Question: What is the potential diagnosis?
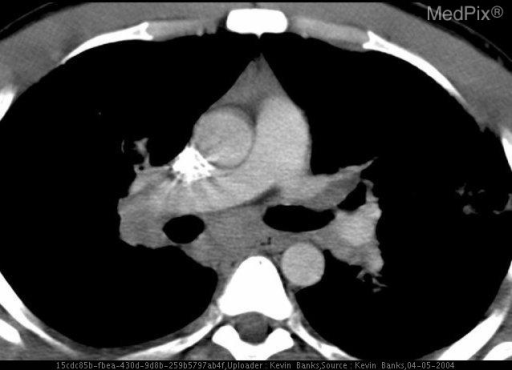
Answer: The possible diagnosis includes Sarcoid
Lymphoma
Lymphangitic Carcinomatosis.